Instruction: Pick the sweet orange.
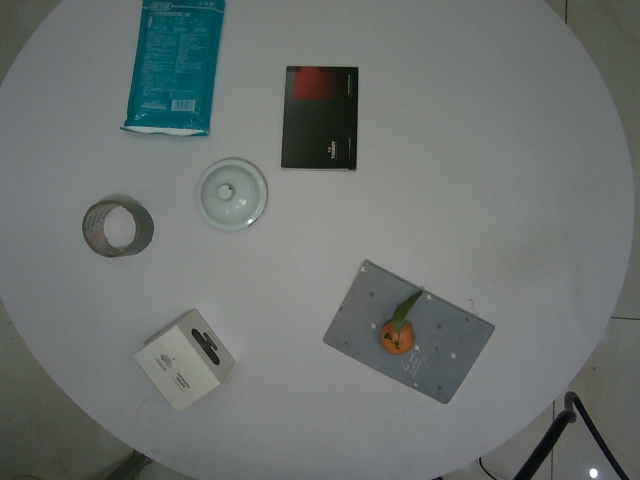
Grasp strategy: vertical